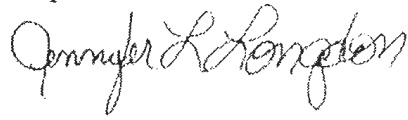
Signature of: jennifer longdon